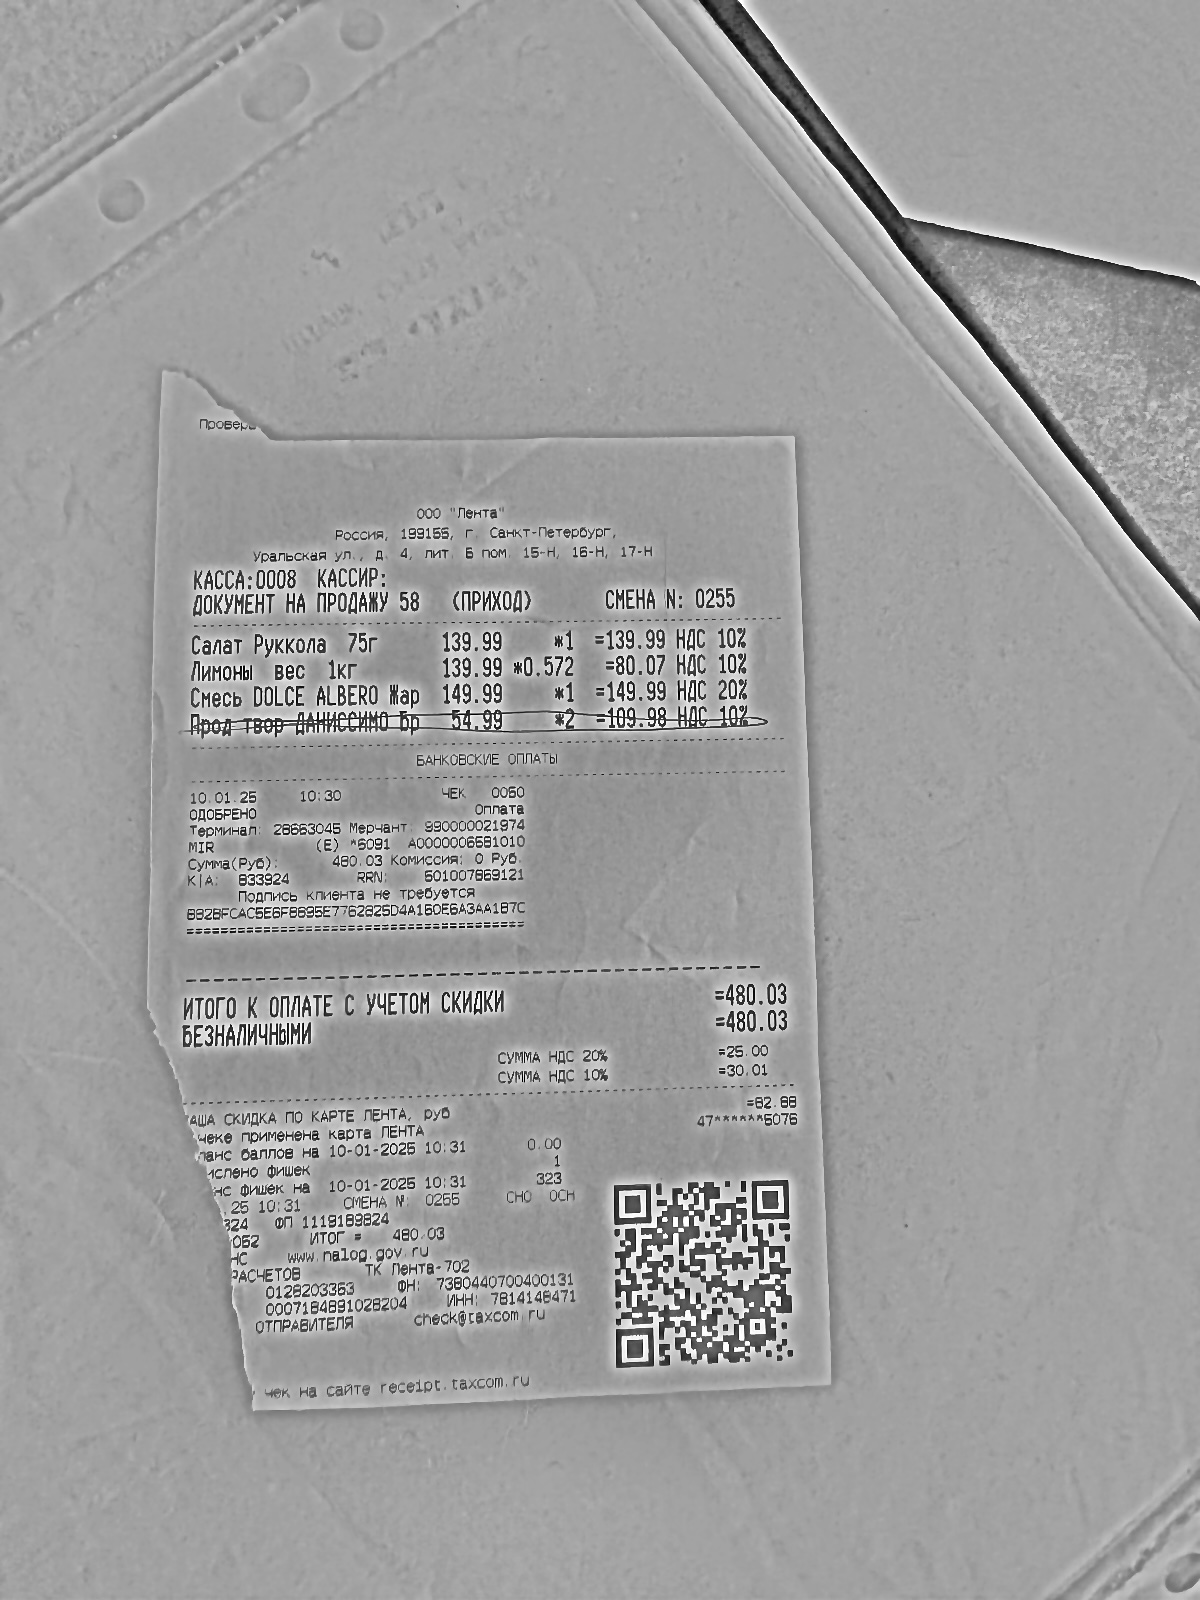
Продавец: ООО "Лента"
ИНН: 7814148471
Дата: 10.01.25
Товары: Салат Руккола 75г; Лимоны вес 1кг; Смесь DOLCE ALBERO Мар; Продукт ТВОР ДАННОСМИНО Бр
Количество: 1.000; 0.572; 1.000; 2.000
Цена: 139.99; 139.99; 149.99; 54.99
Сумма: 139.99; 80.07; 149.99; 109.98
Итого: 480.03